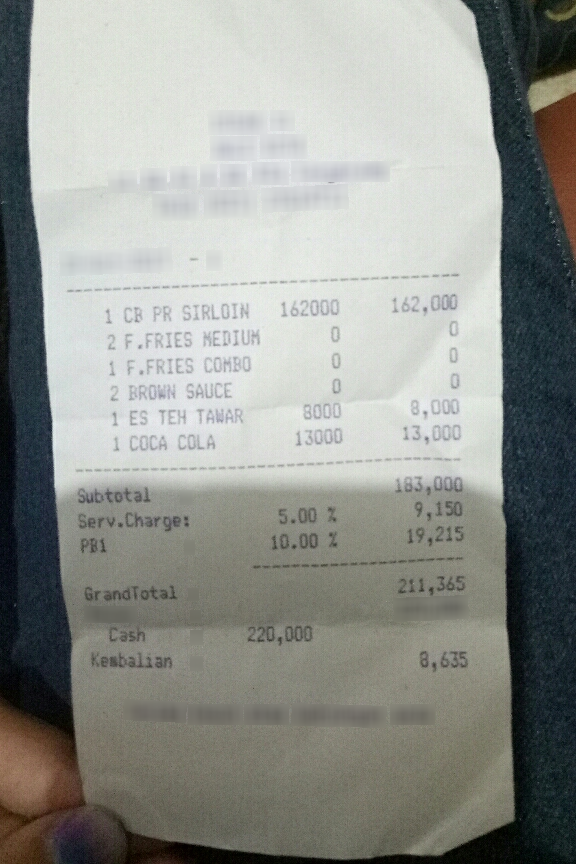
Number of items: 6
Subtotal: 183,000
Service charge: 9,150
Tax: 19,215
Total: 211,365
OCR text regions:
text: 1
text: CB
text: PR
text: SIRLOIN
text: 162000
text: 162,000
text: 2
text: F.FRIES
text: MEDIUM
text: 0
text: 0
text: 1
text: F.FRIES
text: COMBO
text: 0
text: 0
text: 2
text: BROWN
text: SAUCE
text: 0
text: 0
text: 1
text: ES
text: TEH
text: TAWAR
text: 8000
text: 8,000
text: 1
text: COCA
text: COLA
text: 13000
text: 13,000
text: Subtotal
text: 183,000
text: Serv.Charge:
text: 5.00
text: %
text: 9,150
text: PB1
text: 10.00
text: %
text: 19,215
text: GrandTotal
text: 211,365
text: Cash
text: 220,000
text: Kembalian
text: 8,635